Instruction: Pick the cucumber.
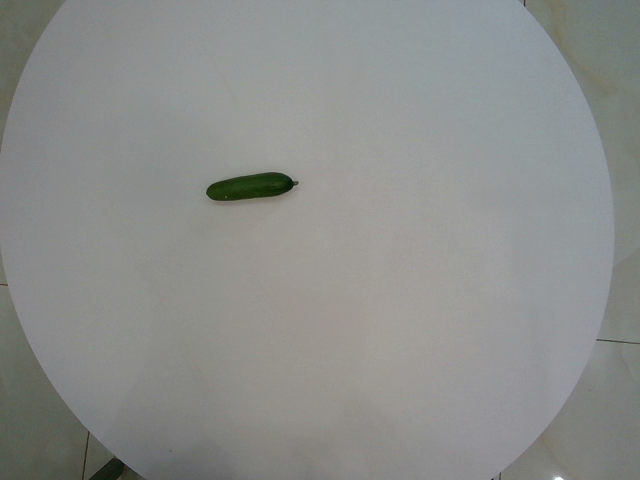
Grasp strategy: vertical